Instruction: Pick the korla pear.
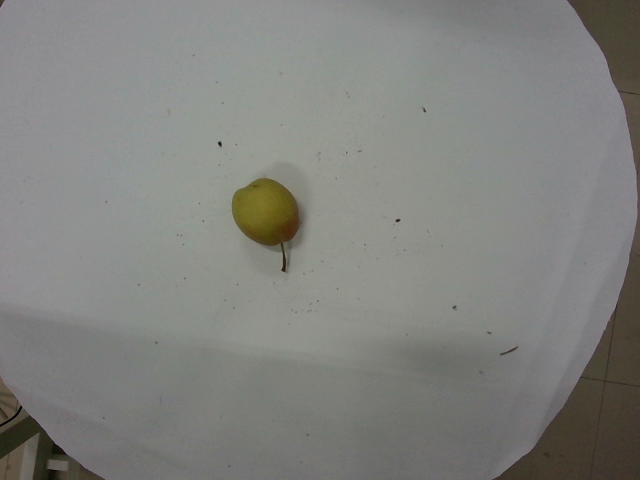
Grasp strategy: vertical